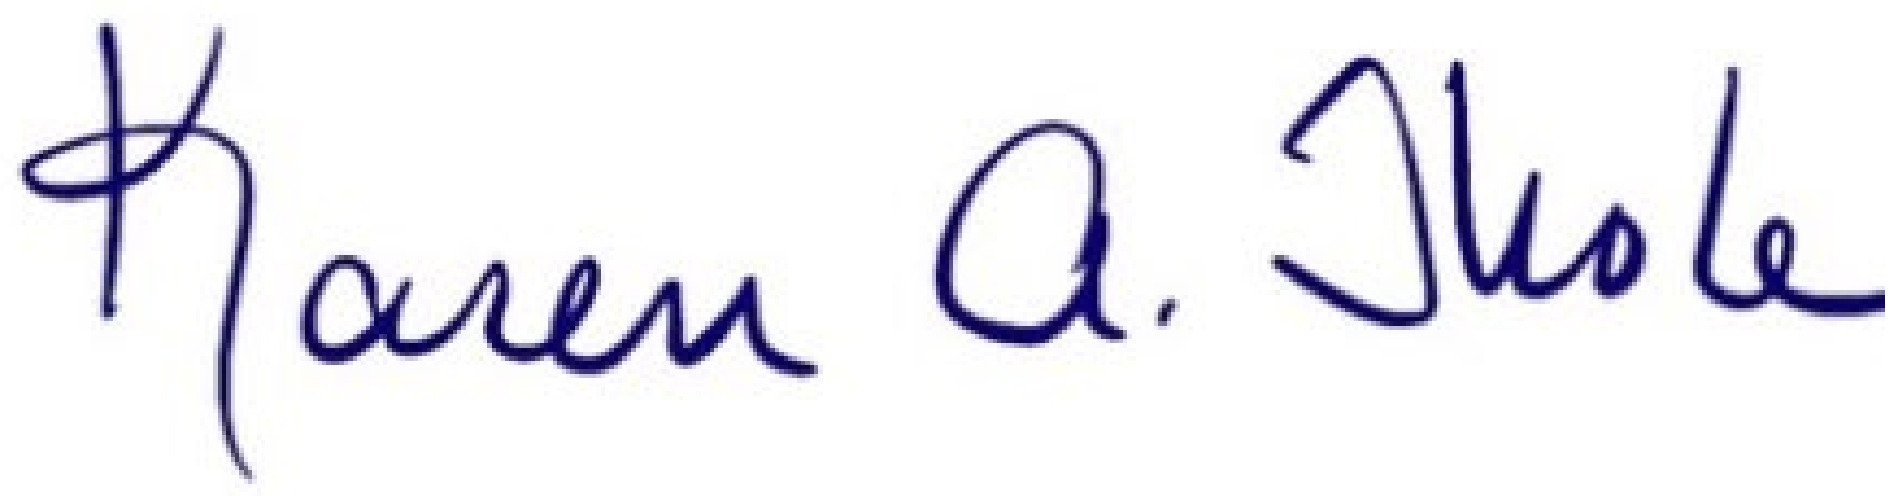
Signature of: karen thole